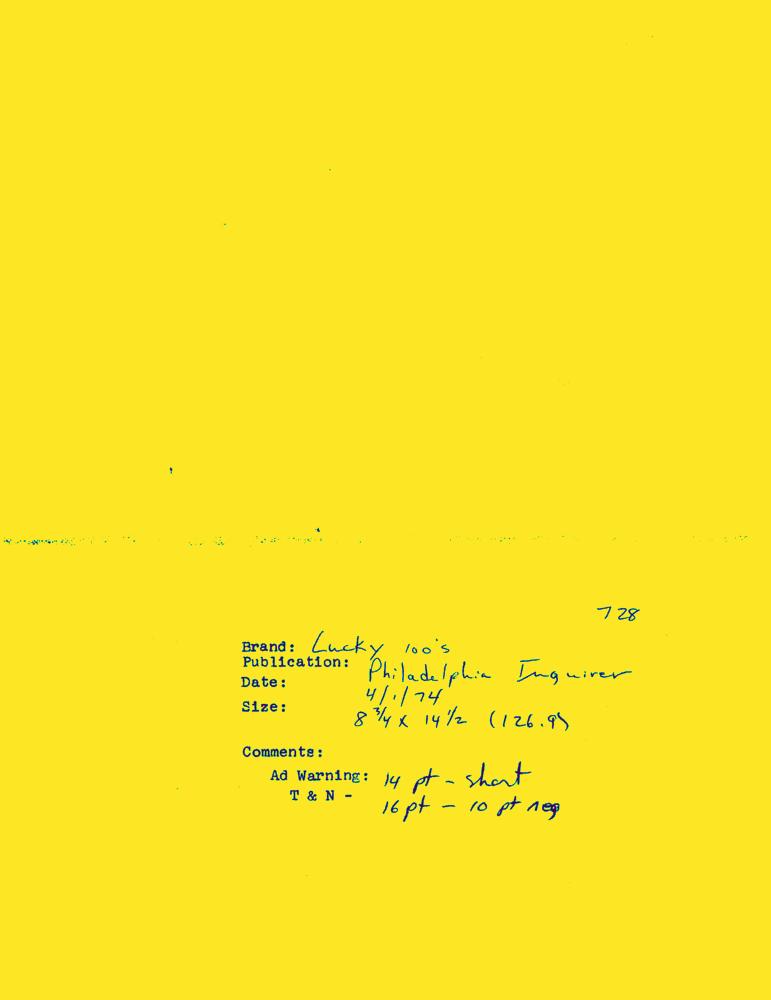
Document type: AD